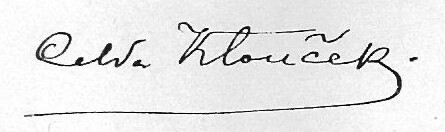
Signature of: celda klouček